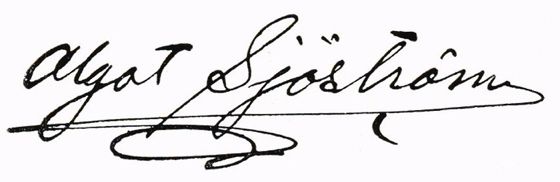
Signature of: algot sjöström